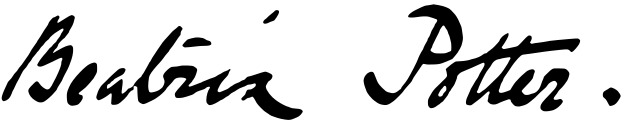
Signature of: beatrix potter